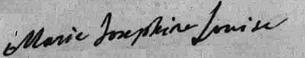
Signature of: marie joséphine of savoy